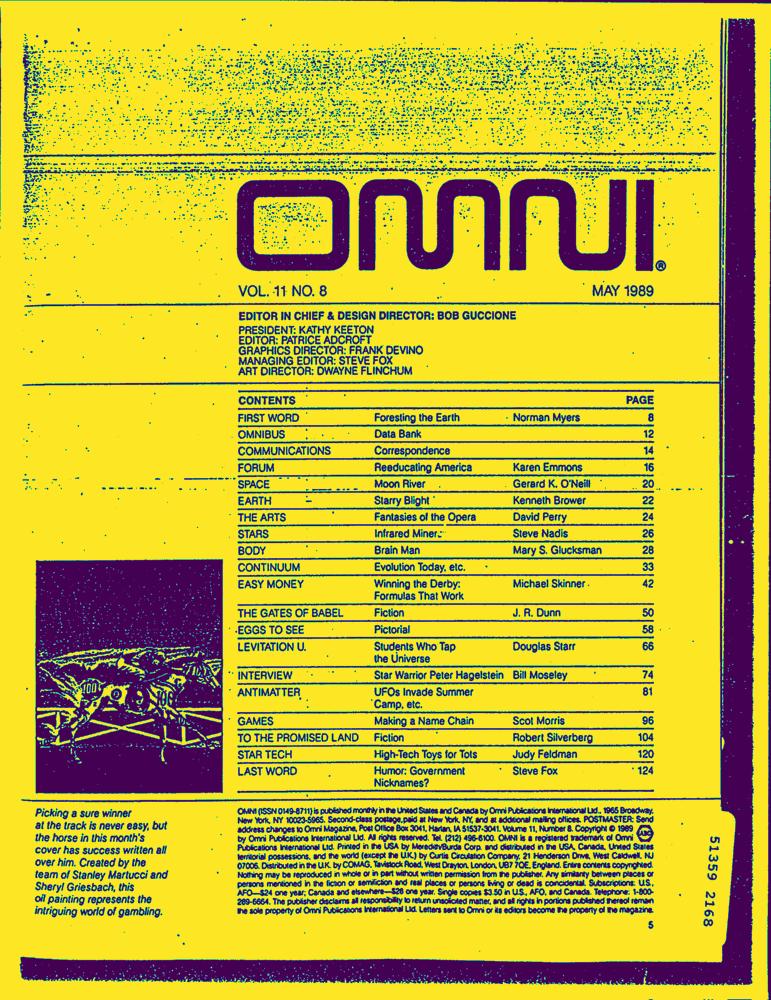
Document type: AD